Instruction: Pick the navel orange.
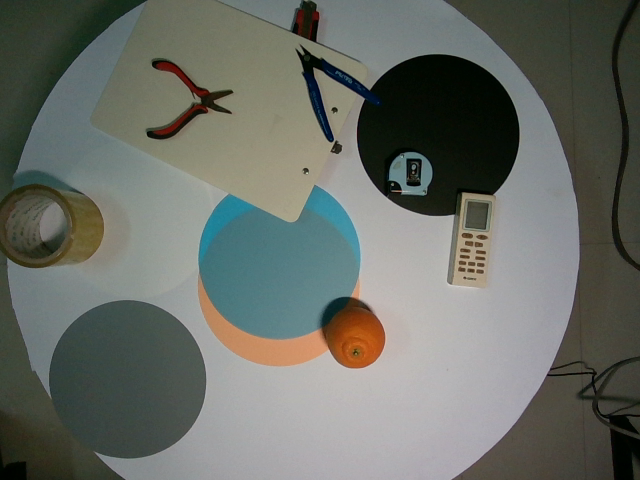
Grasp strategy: vertical